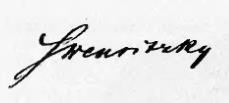
Signature of: józef święcicki